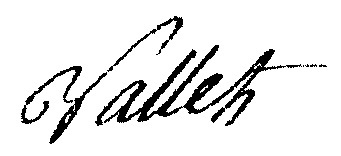
Signature of: claude benjamin vallet